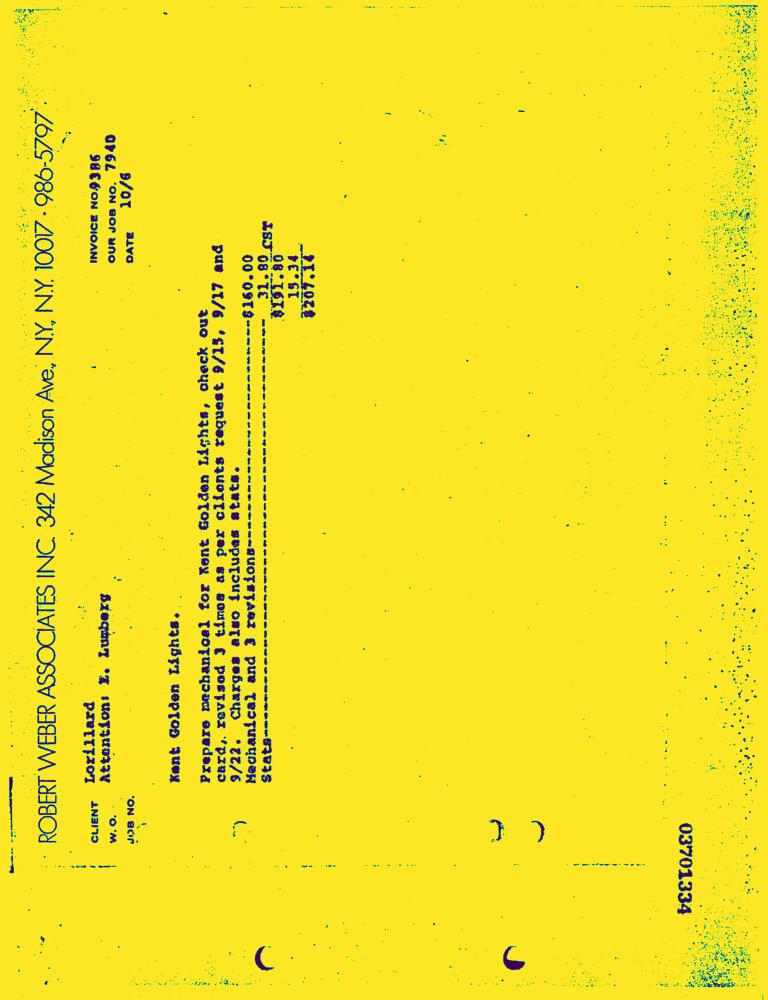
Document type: Invoice-Doc